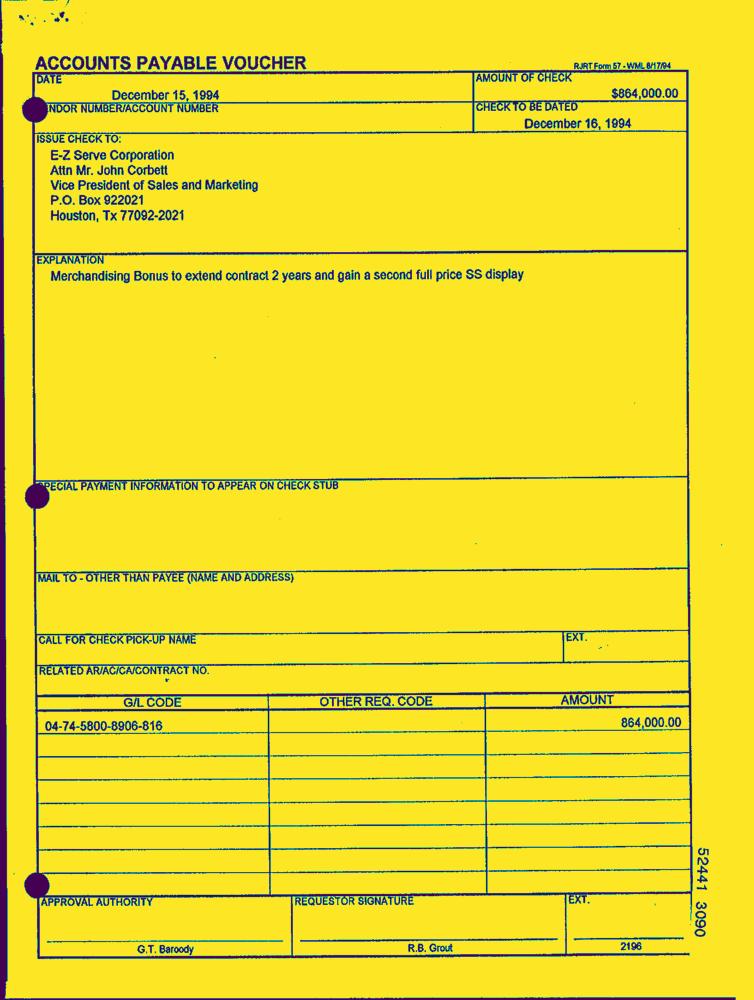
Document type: Invoice-Doc